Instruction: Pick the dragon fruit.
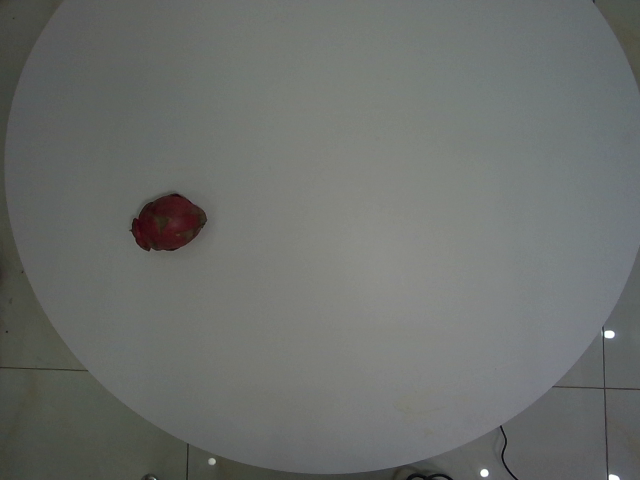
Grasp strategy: vertical